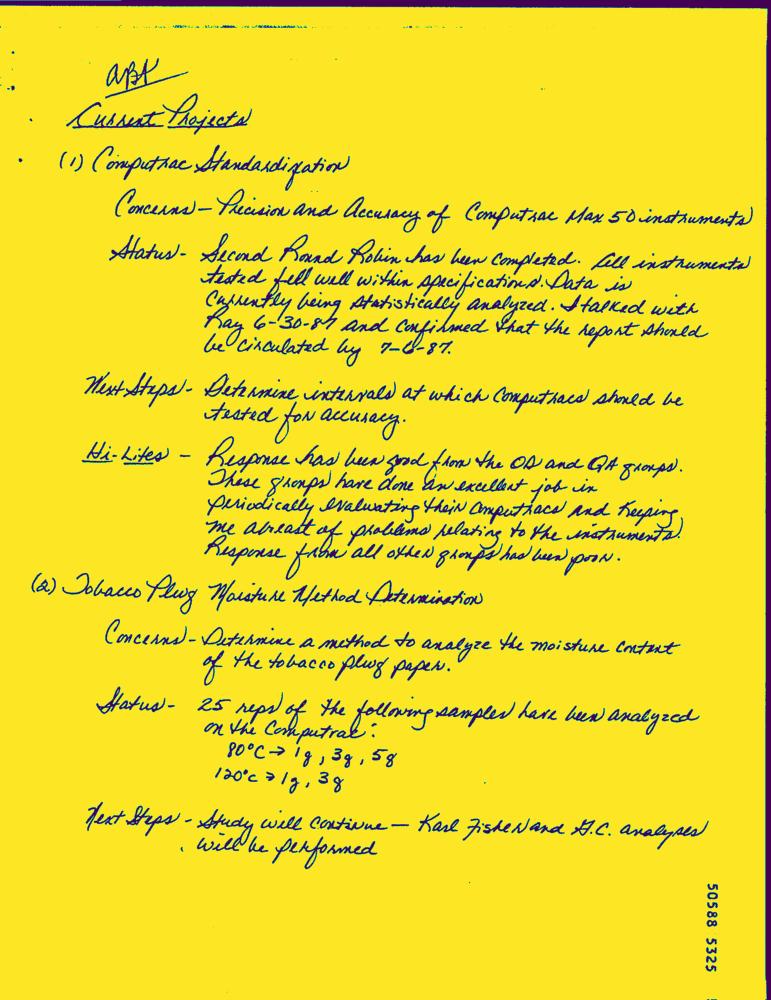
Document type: Hand-Written